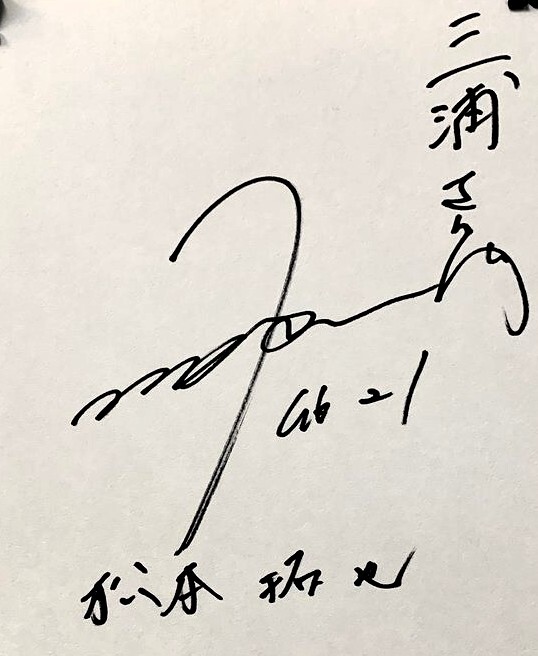
Signature of: takuya matsumoto